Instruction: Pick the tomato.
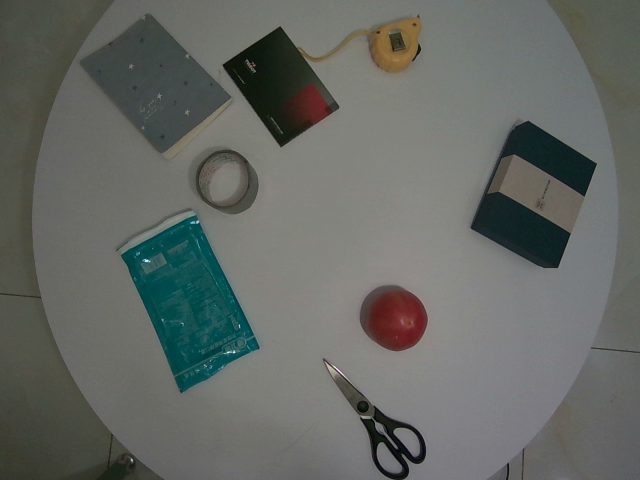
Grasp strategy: vertical